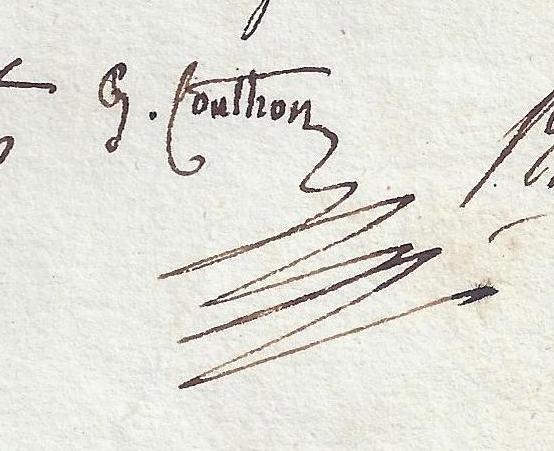
Signature of: georges couthon